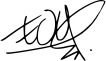
Signature of: the edge